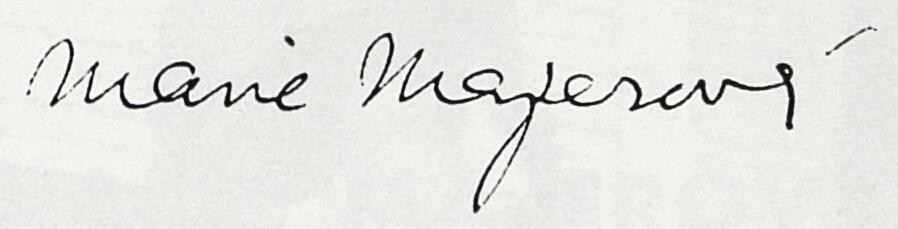
Signature of: marie majerová